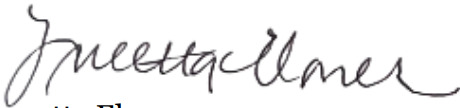
Signature of: lucetta elmer